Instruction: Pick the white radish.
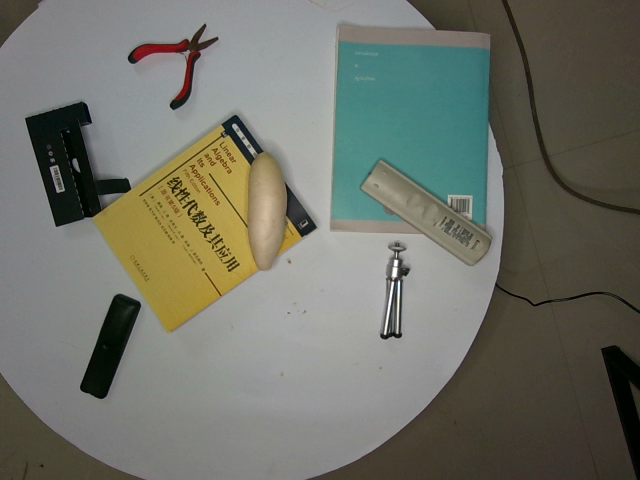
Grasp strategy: vertical